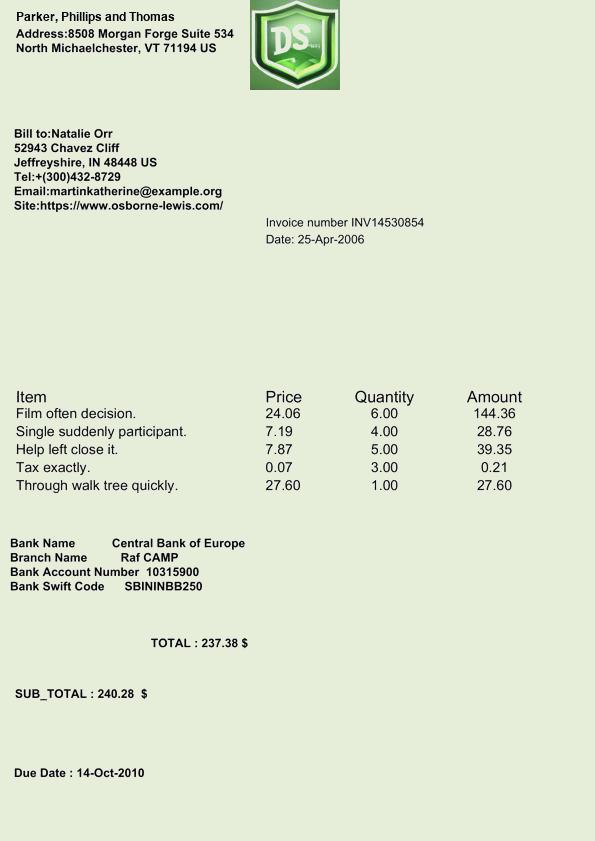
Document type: Invoice